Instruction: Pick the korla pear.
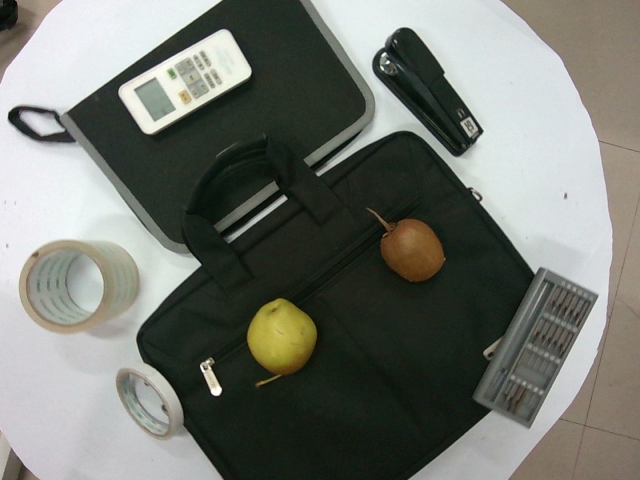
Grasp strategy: vertical